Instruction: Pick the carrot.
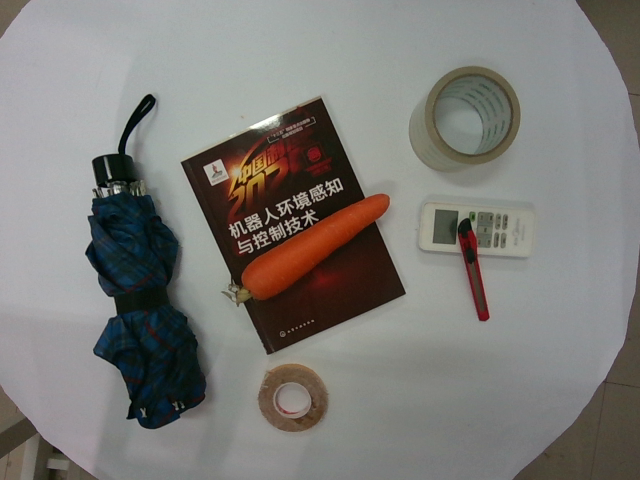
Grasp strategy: vertical